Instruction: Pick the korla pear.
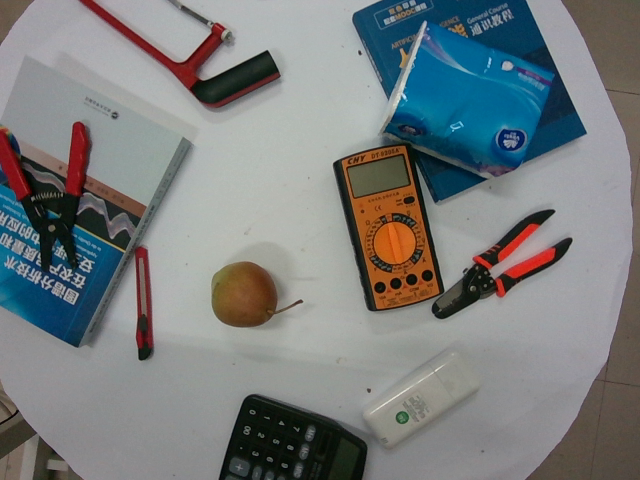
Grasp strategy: vertical